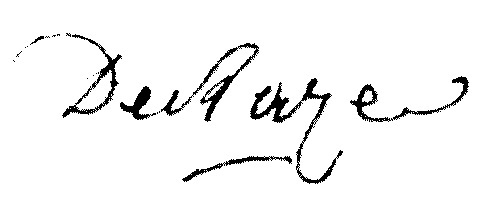
Signature of: claude françois roux de raze